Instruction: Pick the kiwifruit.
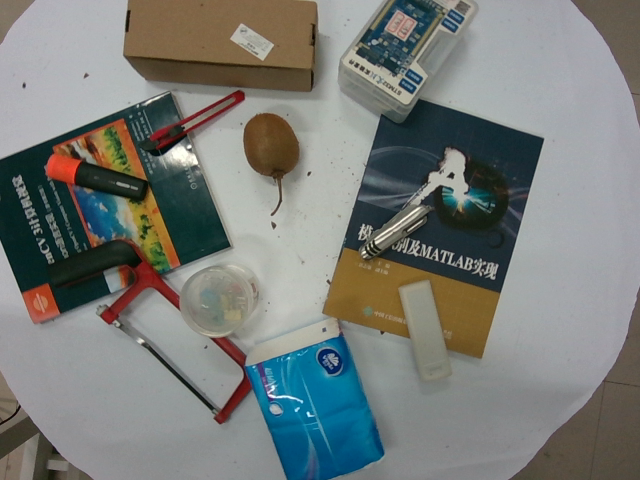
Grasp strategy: vertical